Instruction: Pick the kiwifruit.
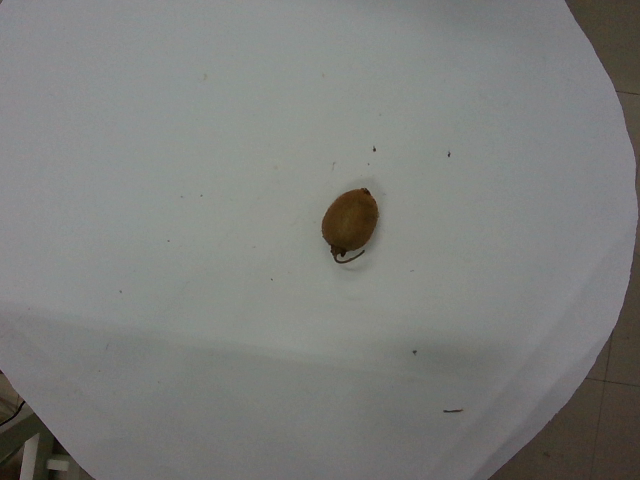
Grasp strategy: vertical